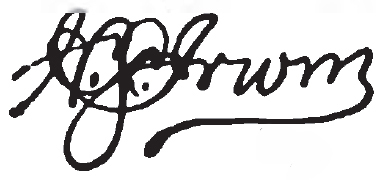
Signature of: harvey samuel irwin